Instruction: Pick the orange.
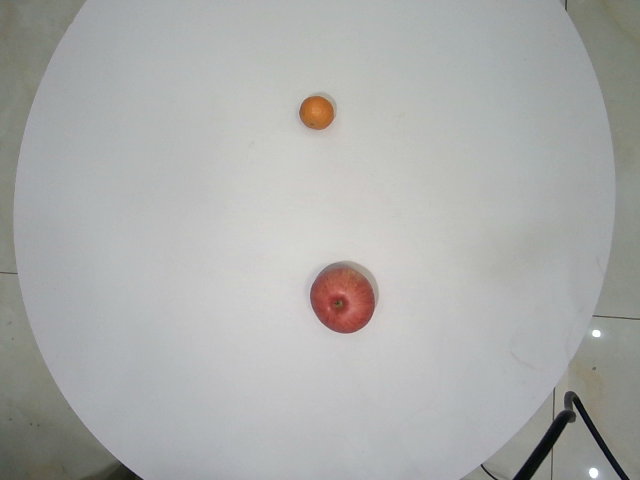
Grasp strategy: vertical